Question: In what way does the history help explain the case?
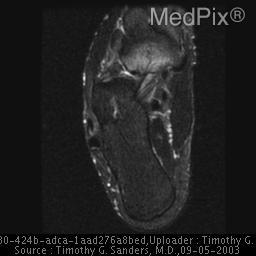
Answer: The patient's history of 21 y.o. female long distance runner presents with a several week history of pain along the dorsum of the foot. The pain is exacerbated by running. is key in understanding the case.